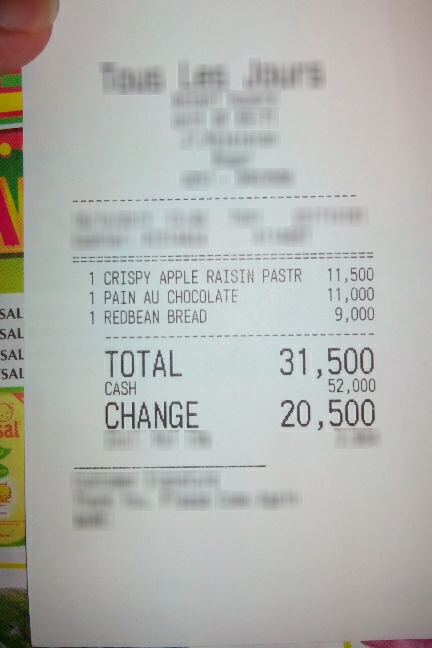
Number of items: 3
Total: 31,500
OCR text regions:
text: 1
text: CRISPY
text: APPLE
text: RAISIN
text: PASTR
text: 11,500
text: 1
text: PAIN
text: AU
text: CHOCOLATE
text: 11,000
text: 1
text: REDBEAN
text: BREAD
text: 9,000
text: TOTAL
text: 31,500
text: CASH
text: 52,000
text: CHANGE
text: 20,500